Question: How is the history relevant to the case?
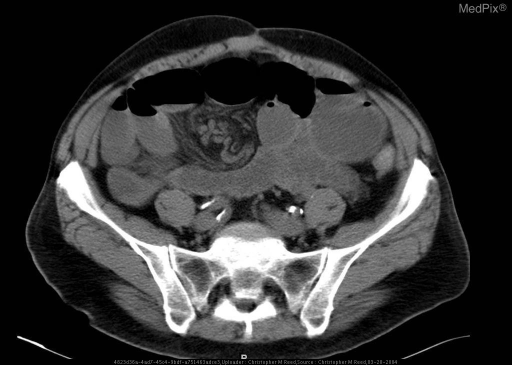
Answer: The patient's history of 60 year old male with metastatic colorectal cancer and acute renal failure has acute onset abdominal pain and distension. is key in understanding the case.